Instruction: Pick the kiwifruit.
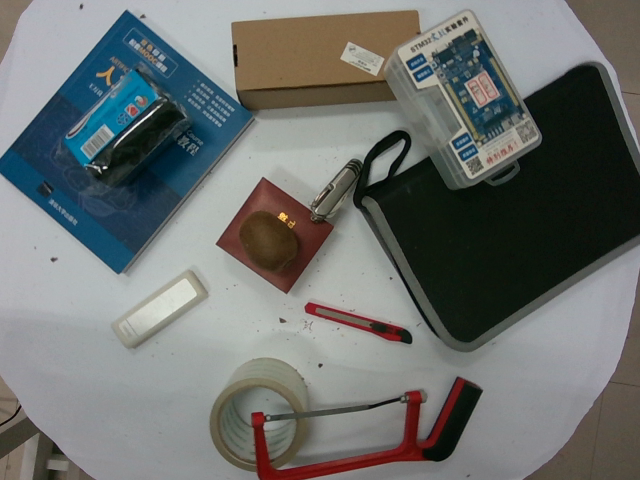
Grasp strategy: vertical